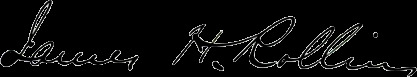
Signature of: james h rollins